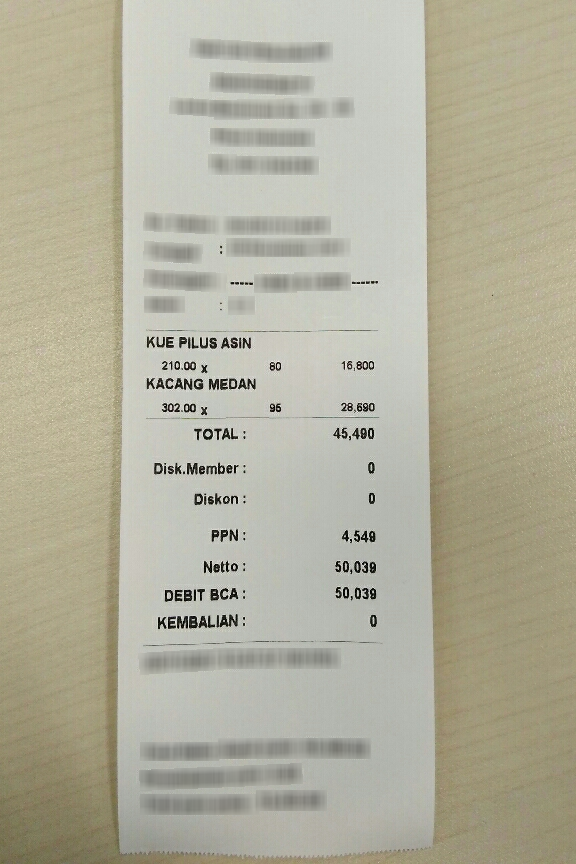
Receipt information:
store_name: KUE PILUS ASIN
total: 45,490
line_items: item_name: KUE PILUS ASIN
item_value: 16,800
item_quantity: 80
item_name: KACANG MEDAN
item_value: 28,590
item_quantity: 95